Question: What jurisdiction, city, or county is the document associated with?
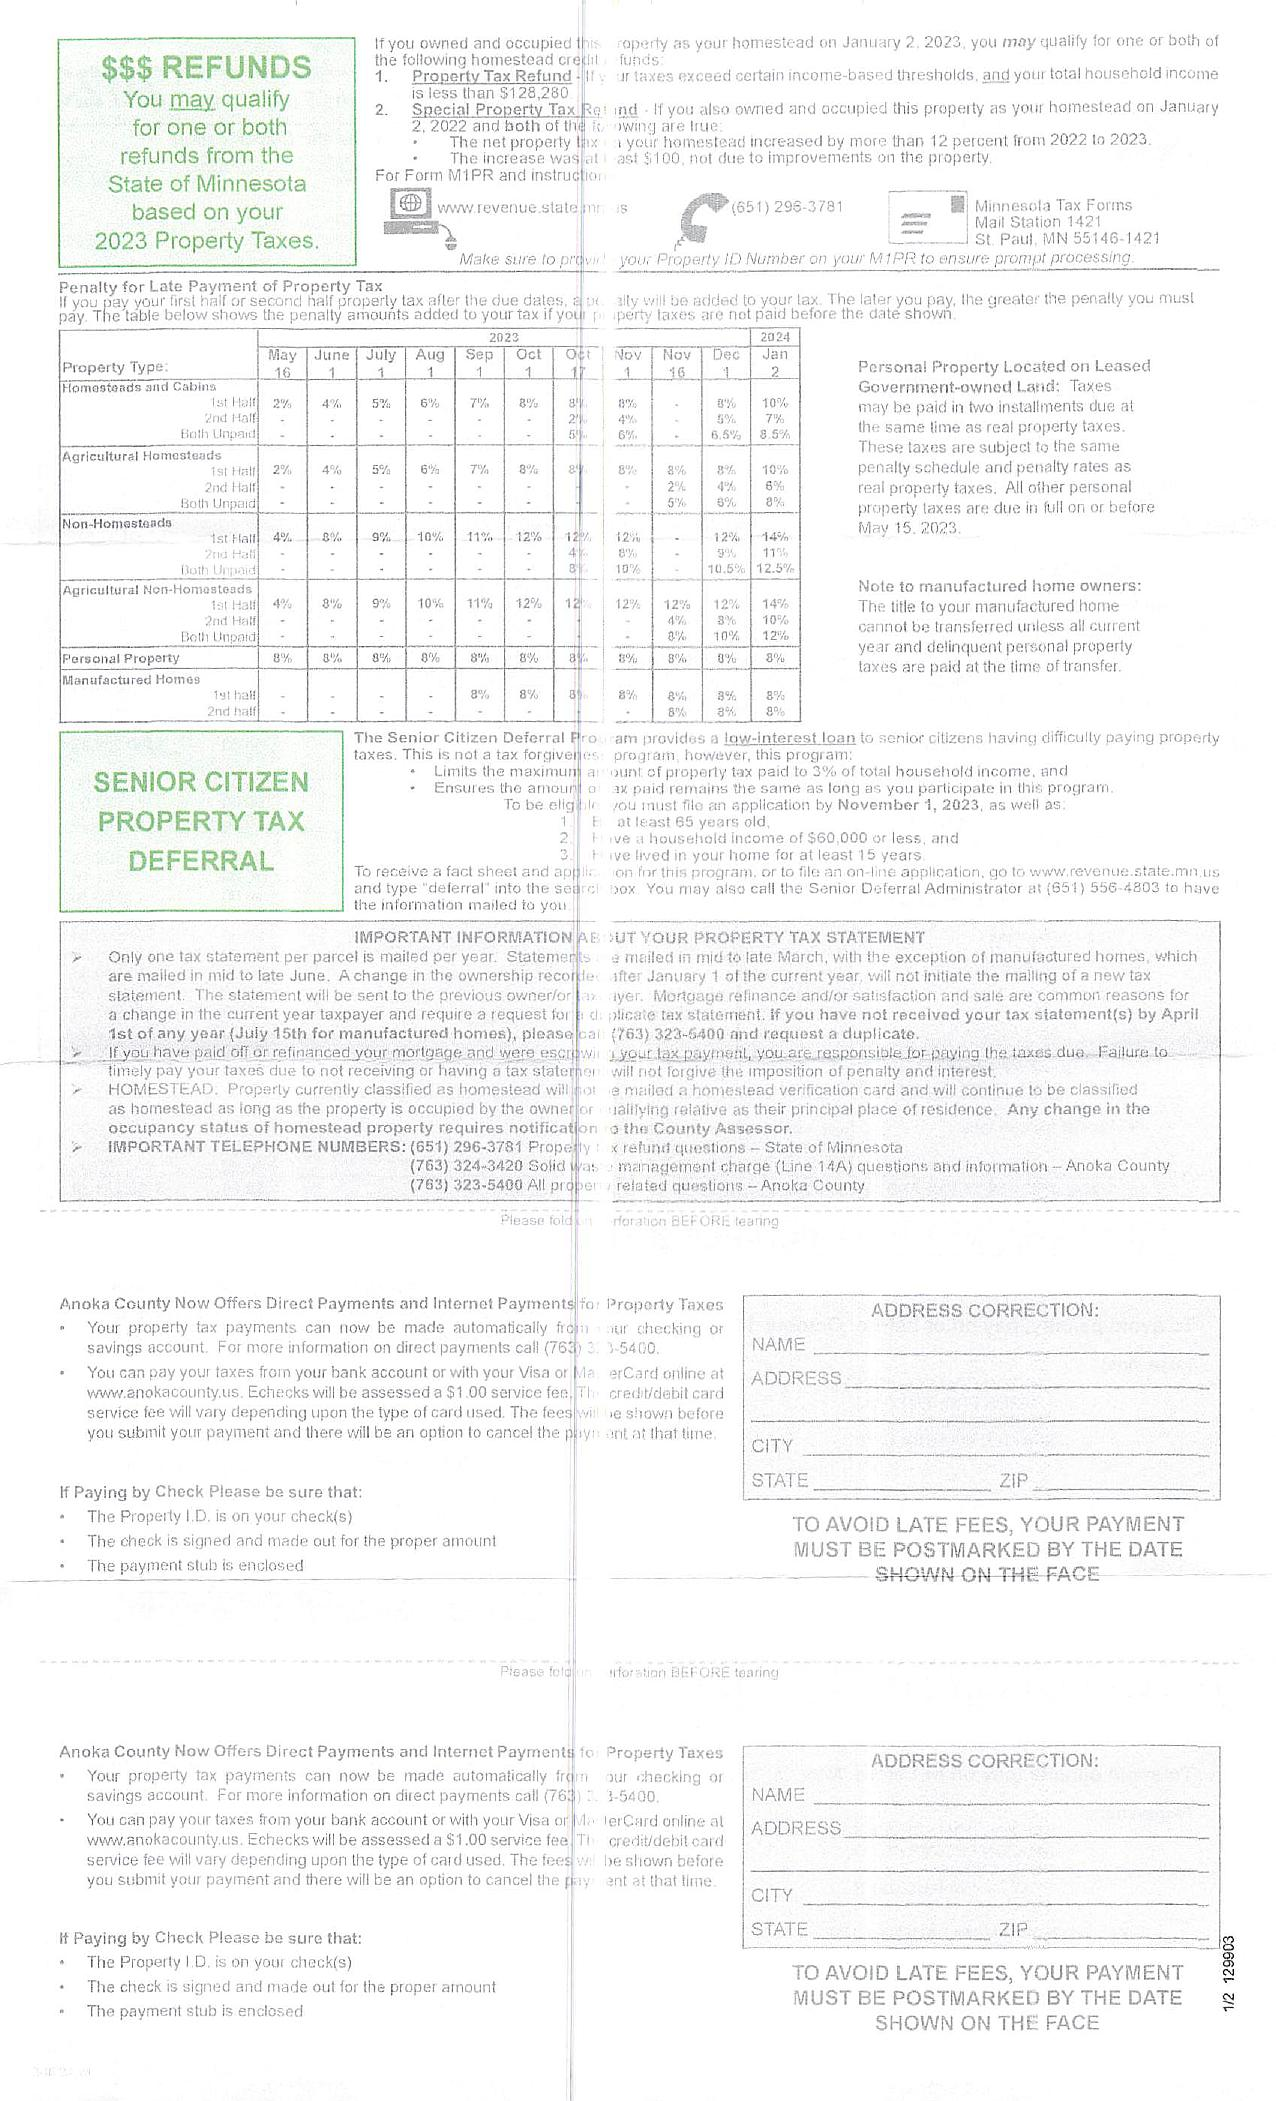
Answer: "Anoka County"